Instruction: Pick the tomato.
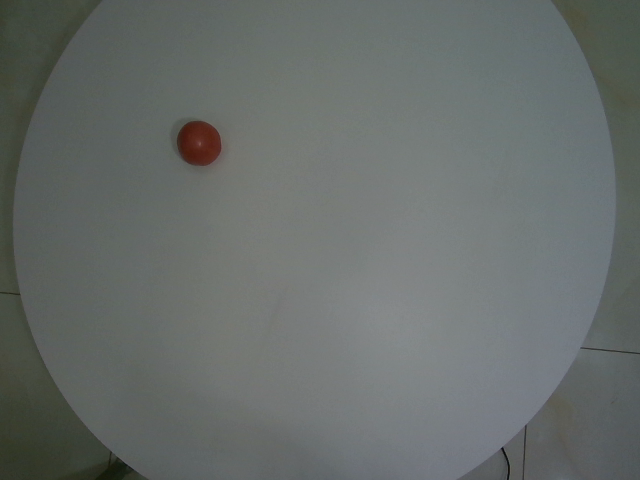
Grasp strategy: vertical